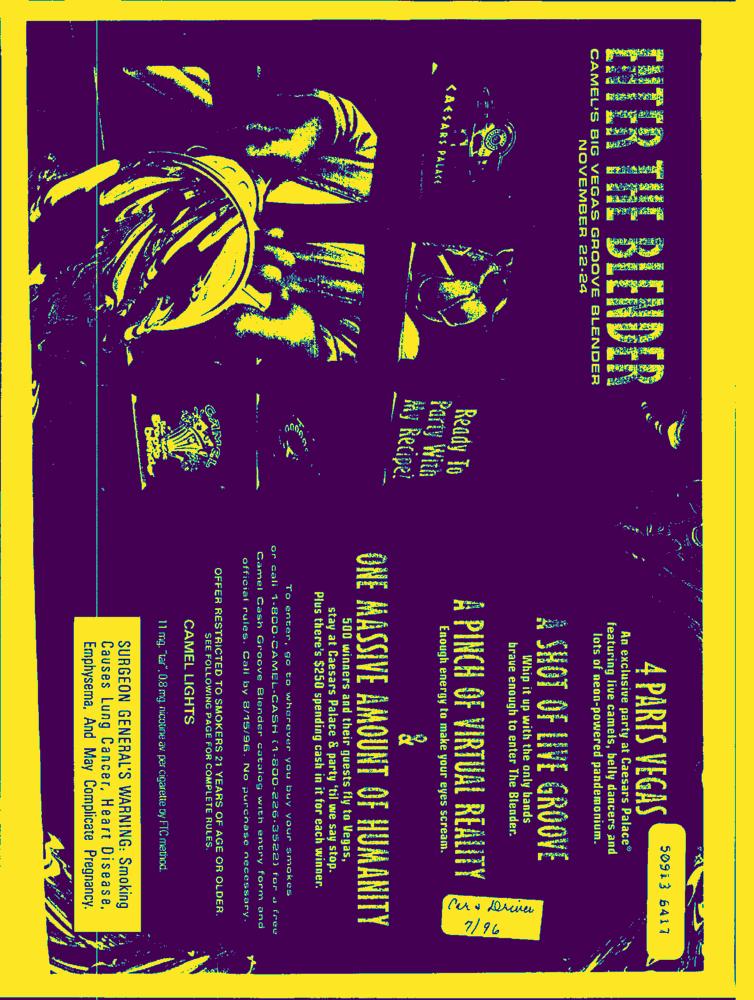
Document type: AD